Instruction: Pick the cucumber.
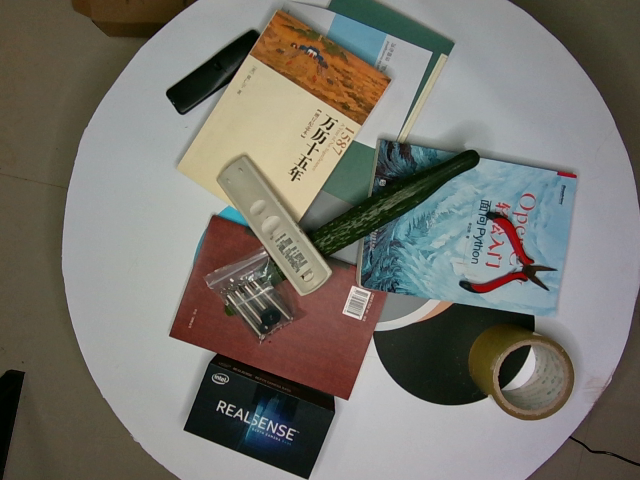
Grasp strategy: vertical